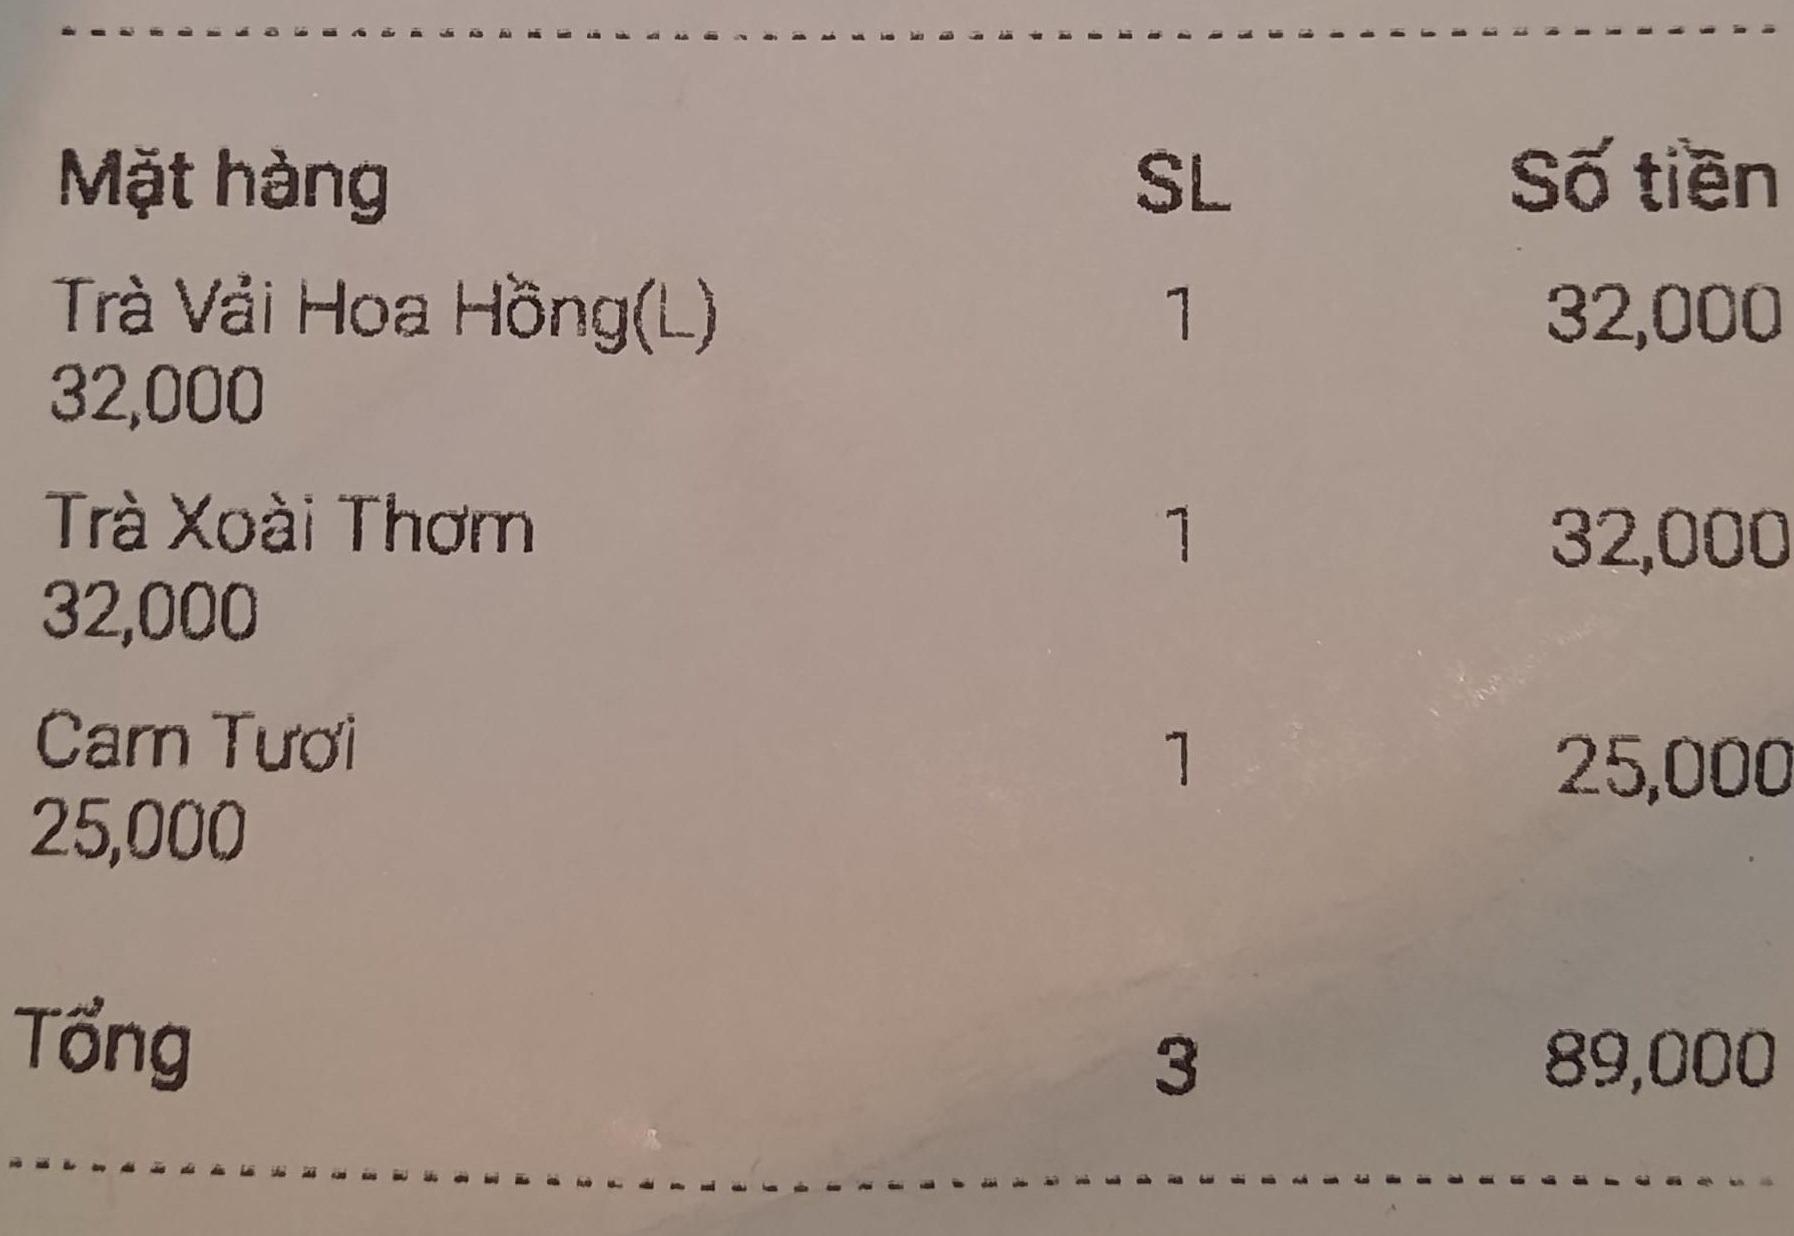
<table>
<tr>
<th>Mặt hàng</th>
<th>SL</th>
<th>Số tiền</th>
</tr>
<tr>
<td>Trà Vải Hoa Hồng(L)<br>32,000</td>
<td>1</td>
<td>32,000</td>
</tr>
<tr>
<td>Trà Xoài Thơm<br>32,000</td>
<td>1</td>
<td>32,000</td>
</tr>
<tr>
<td>Cam Tươi<br>25,000</td>
<td>1</td>
<td>25,000</td>
</tr>
<tr>
<td>Tổng</td>
<td>3</td>
<td>89,000</td>
</tr>
</table>